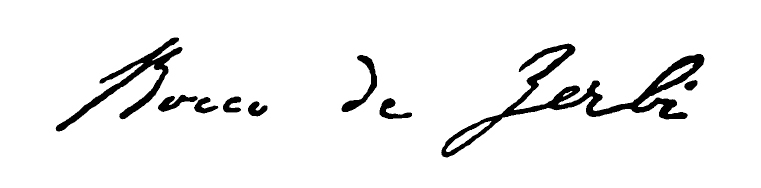
Signature of: rocco de zerbi